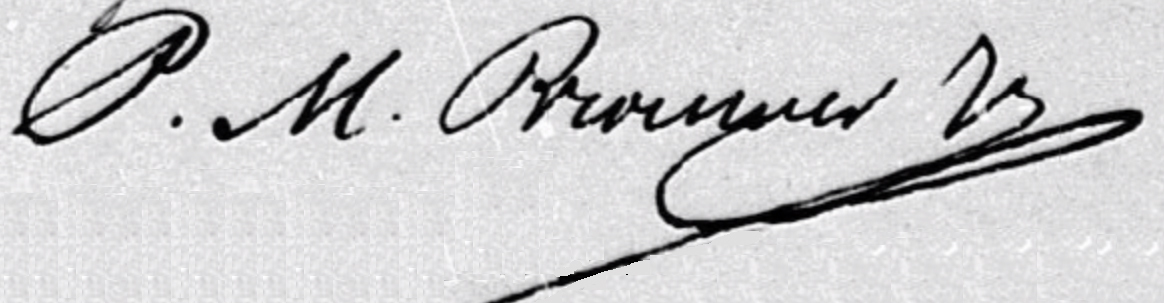
Signature of: petrus marius brouwer